Question: How does the patient history play a role?
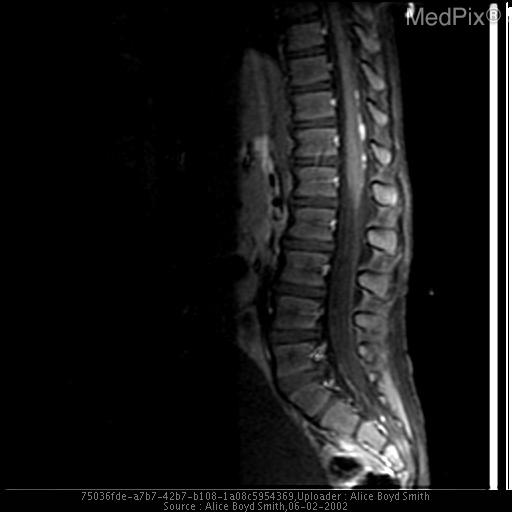
Answer: The patient's history of 4 year old male with increasing ataxia over a one month period. is key in understanding the case.